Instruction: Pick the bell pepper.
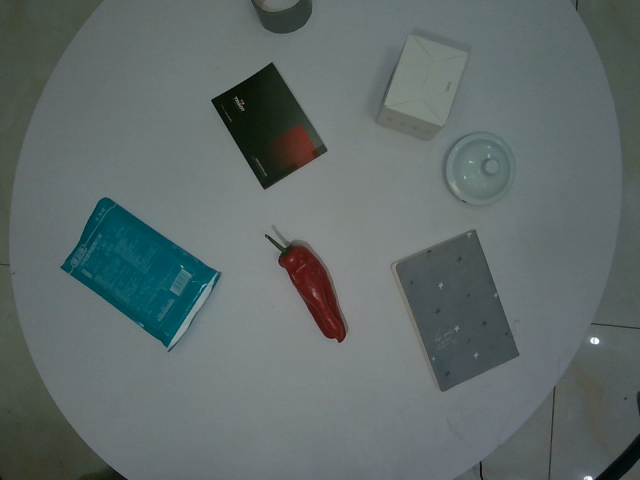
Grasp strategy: vertical